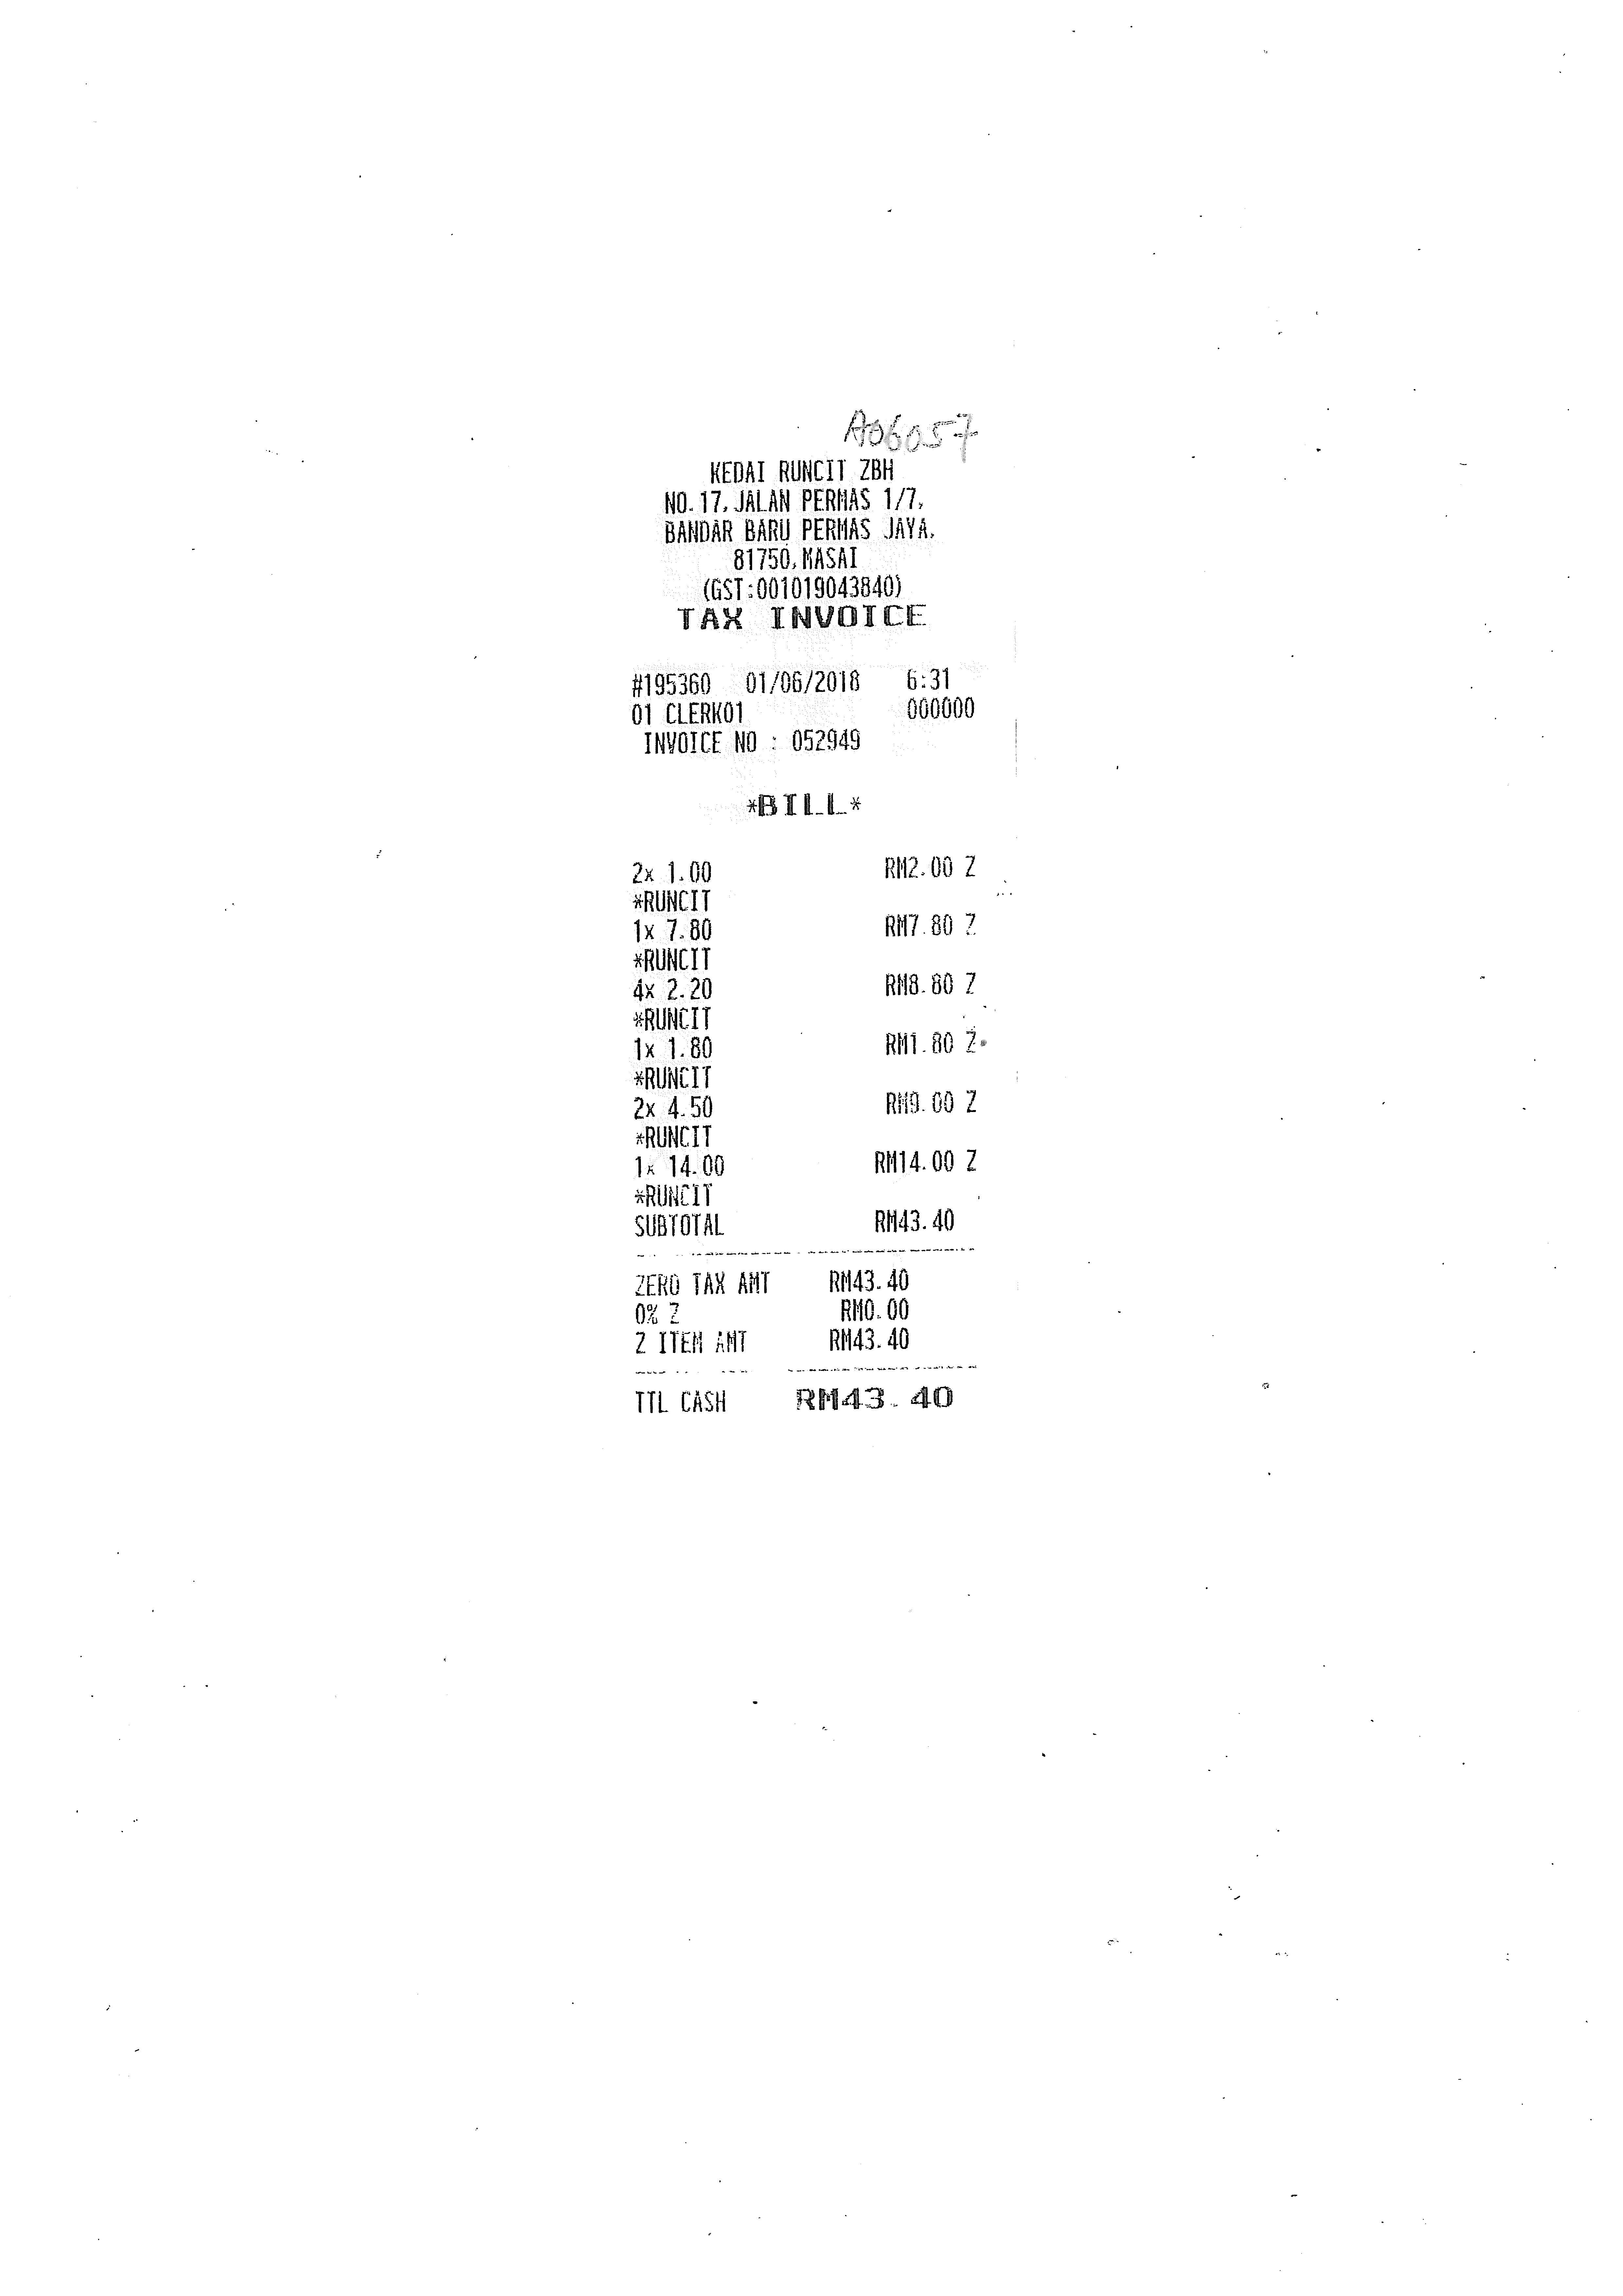
KEDAI RUNCIT ZBH
NO.17,JALAN PERMAS 1/7,
BANDAR BARU PERMAS JAYA,
81750, MASAI
(GST:001019043840)
TAX INVOICE
#195360
01/06/2018
6:31
01 CLERK01
INVOICE NO :
052949
000000
*BILL*
2X 1.00
*RUNCIT
1X 7.80
*RUNCIT
4X 2.20
*RUNCIT
1X 1.80
*RUNCIT
2X 4.50
*RUNCIT
1X 14.00
*RUNCIT
SUBTOTAL
RM2.00 Z
RM7.80 Z
RM8.80 Z
RM1.80 Z
RM9.00 Z
RM14.00 Z
RM43.40
ZERO TAX AMT
0% Z
Z ITEM AMT
RM43.40
RM0.00
RM43.40
TTL CASH
RM43.40